Question: How is the property described in the document?
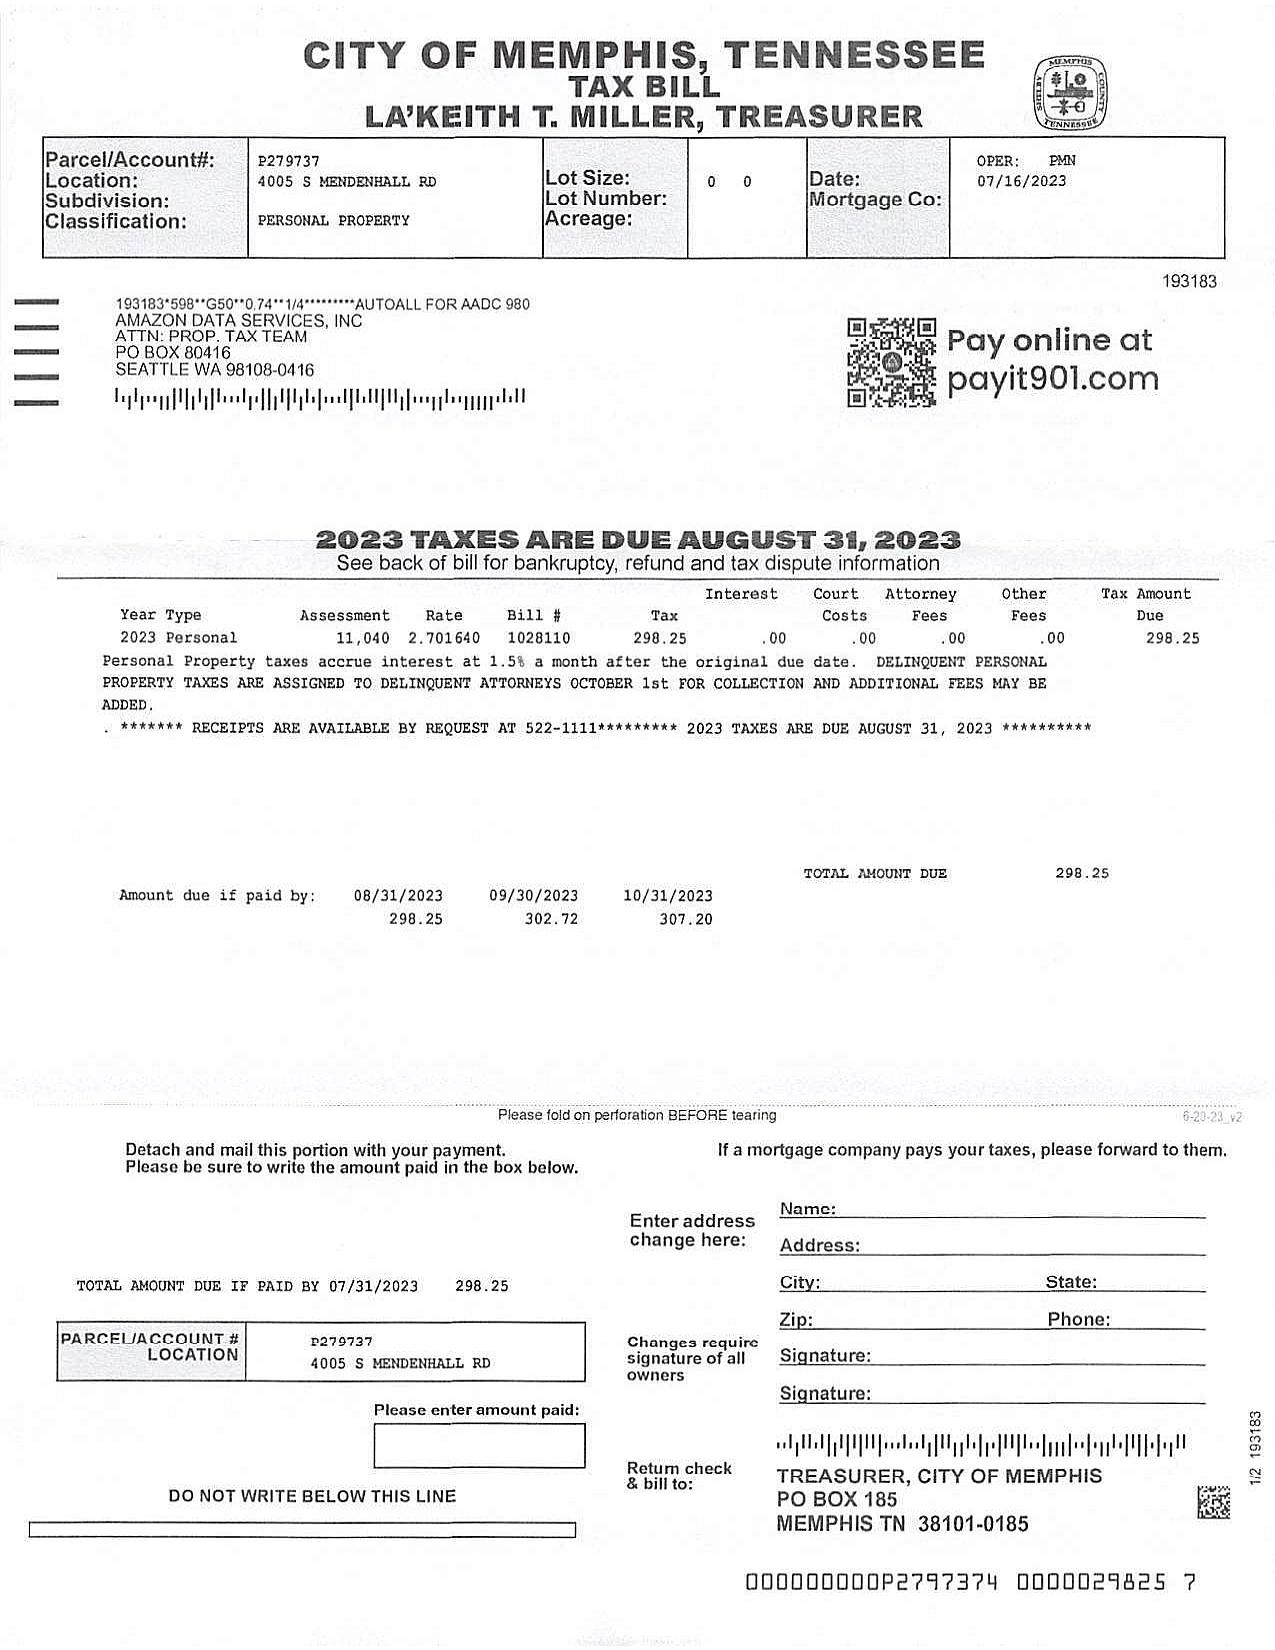
Answer: "PERSONAL PROPERTY"